Question: What is the filing due date as per the document?
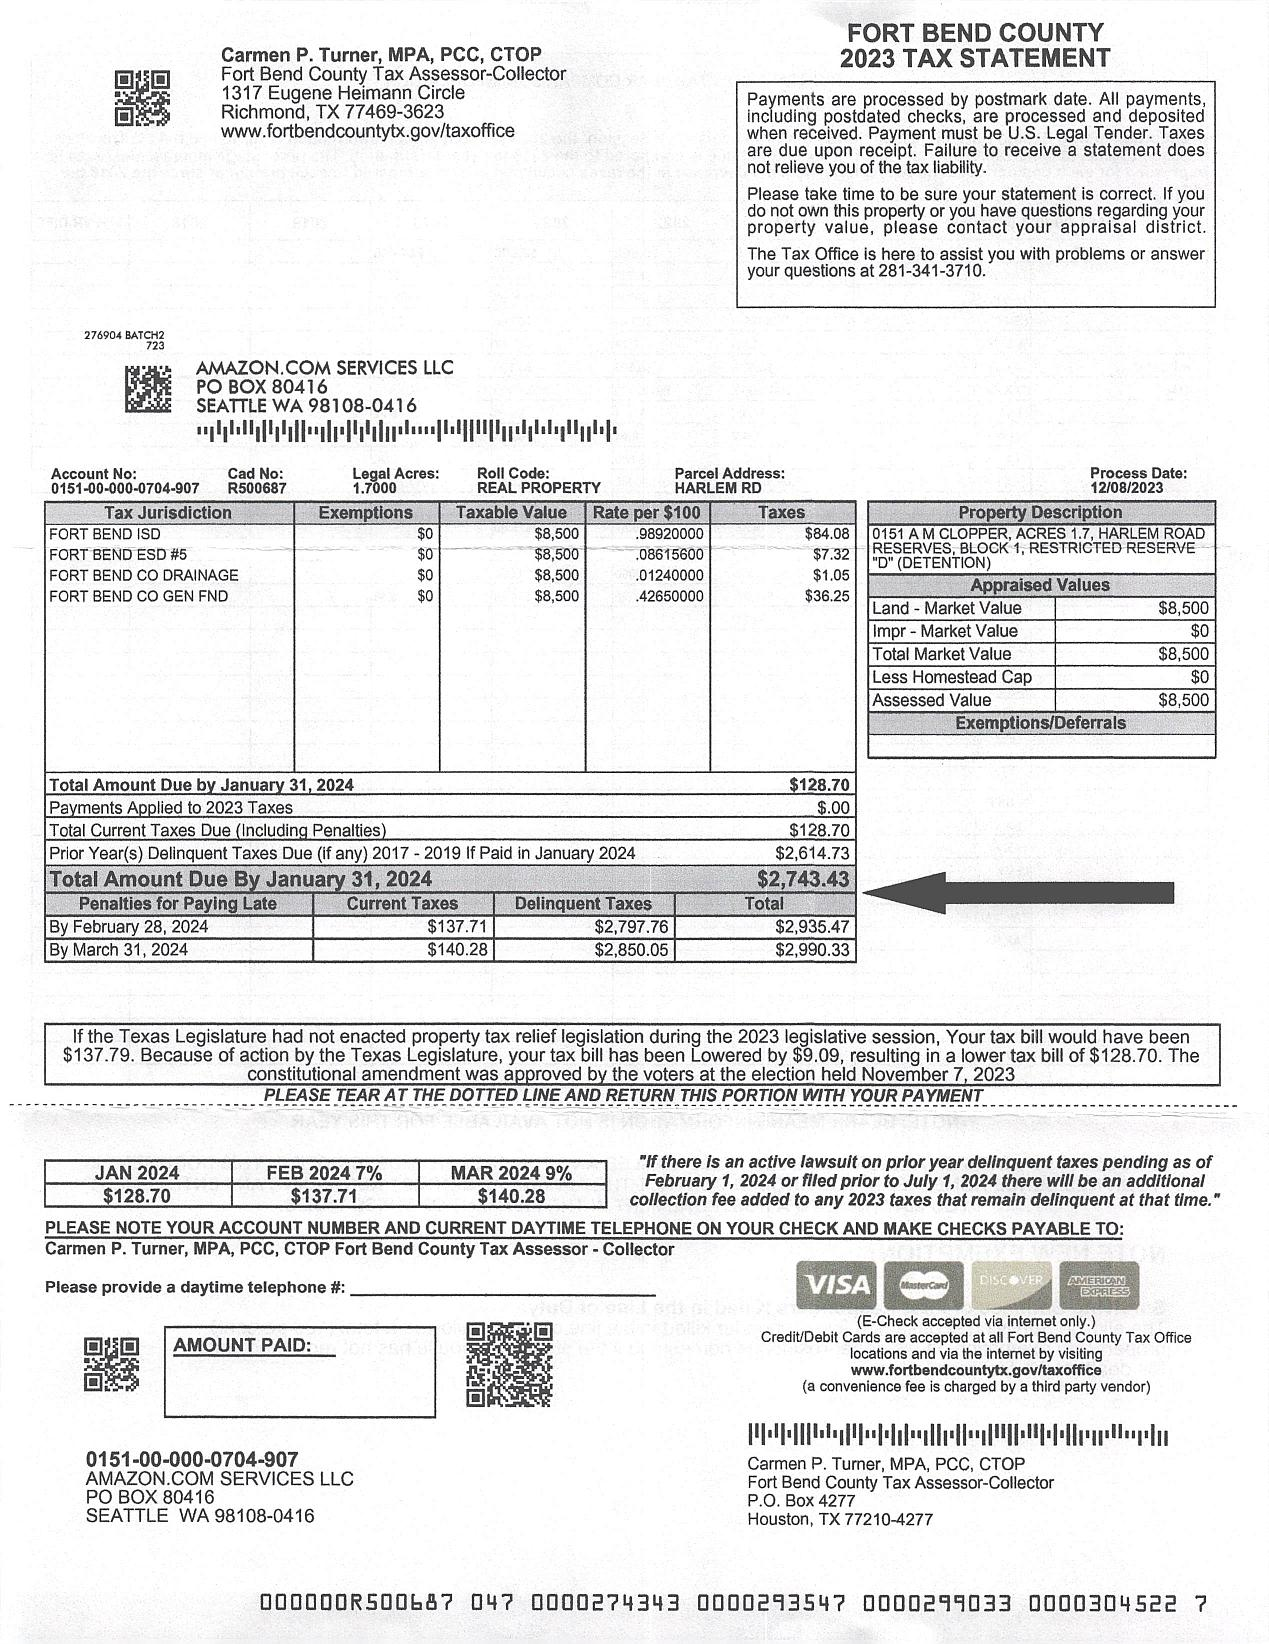
Answer: "31-Jan-24"